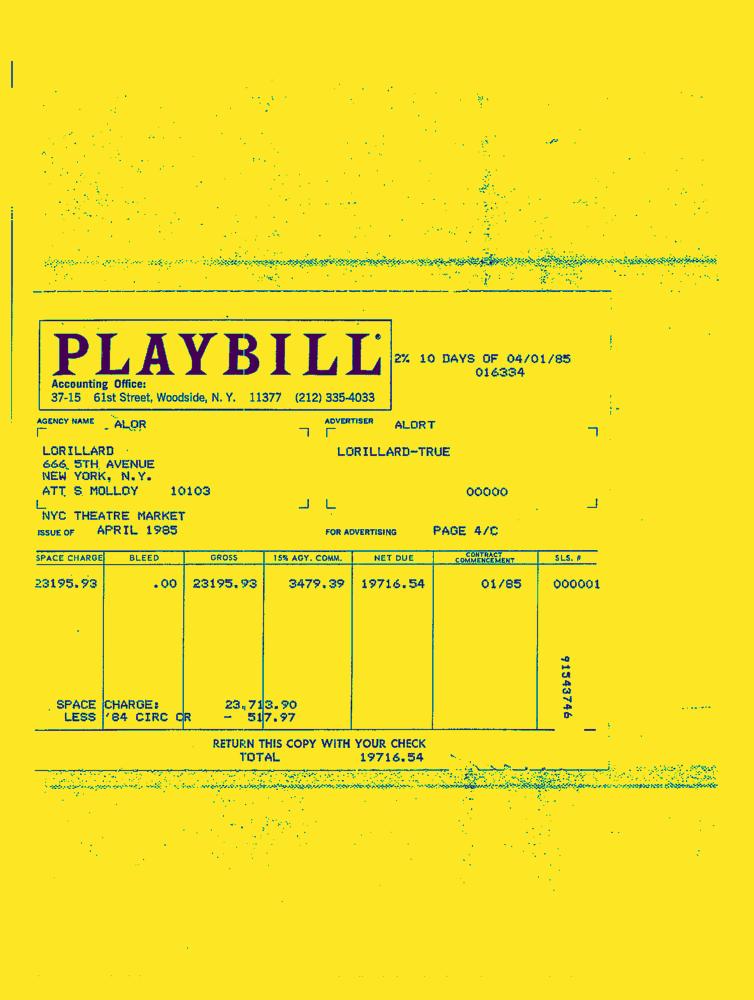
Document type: Invoice-Doc